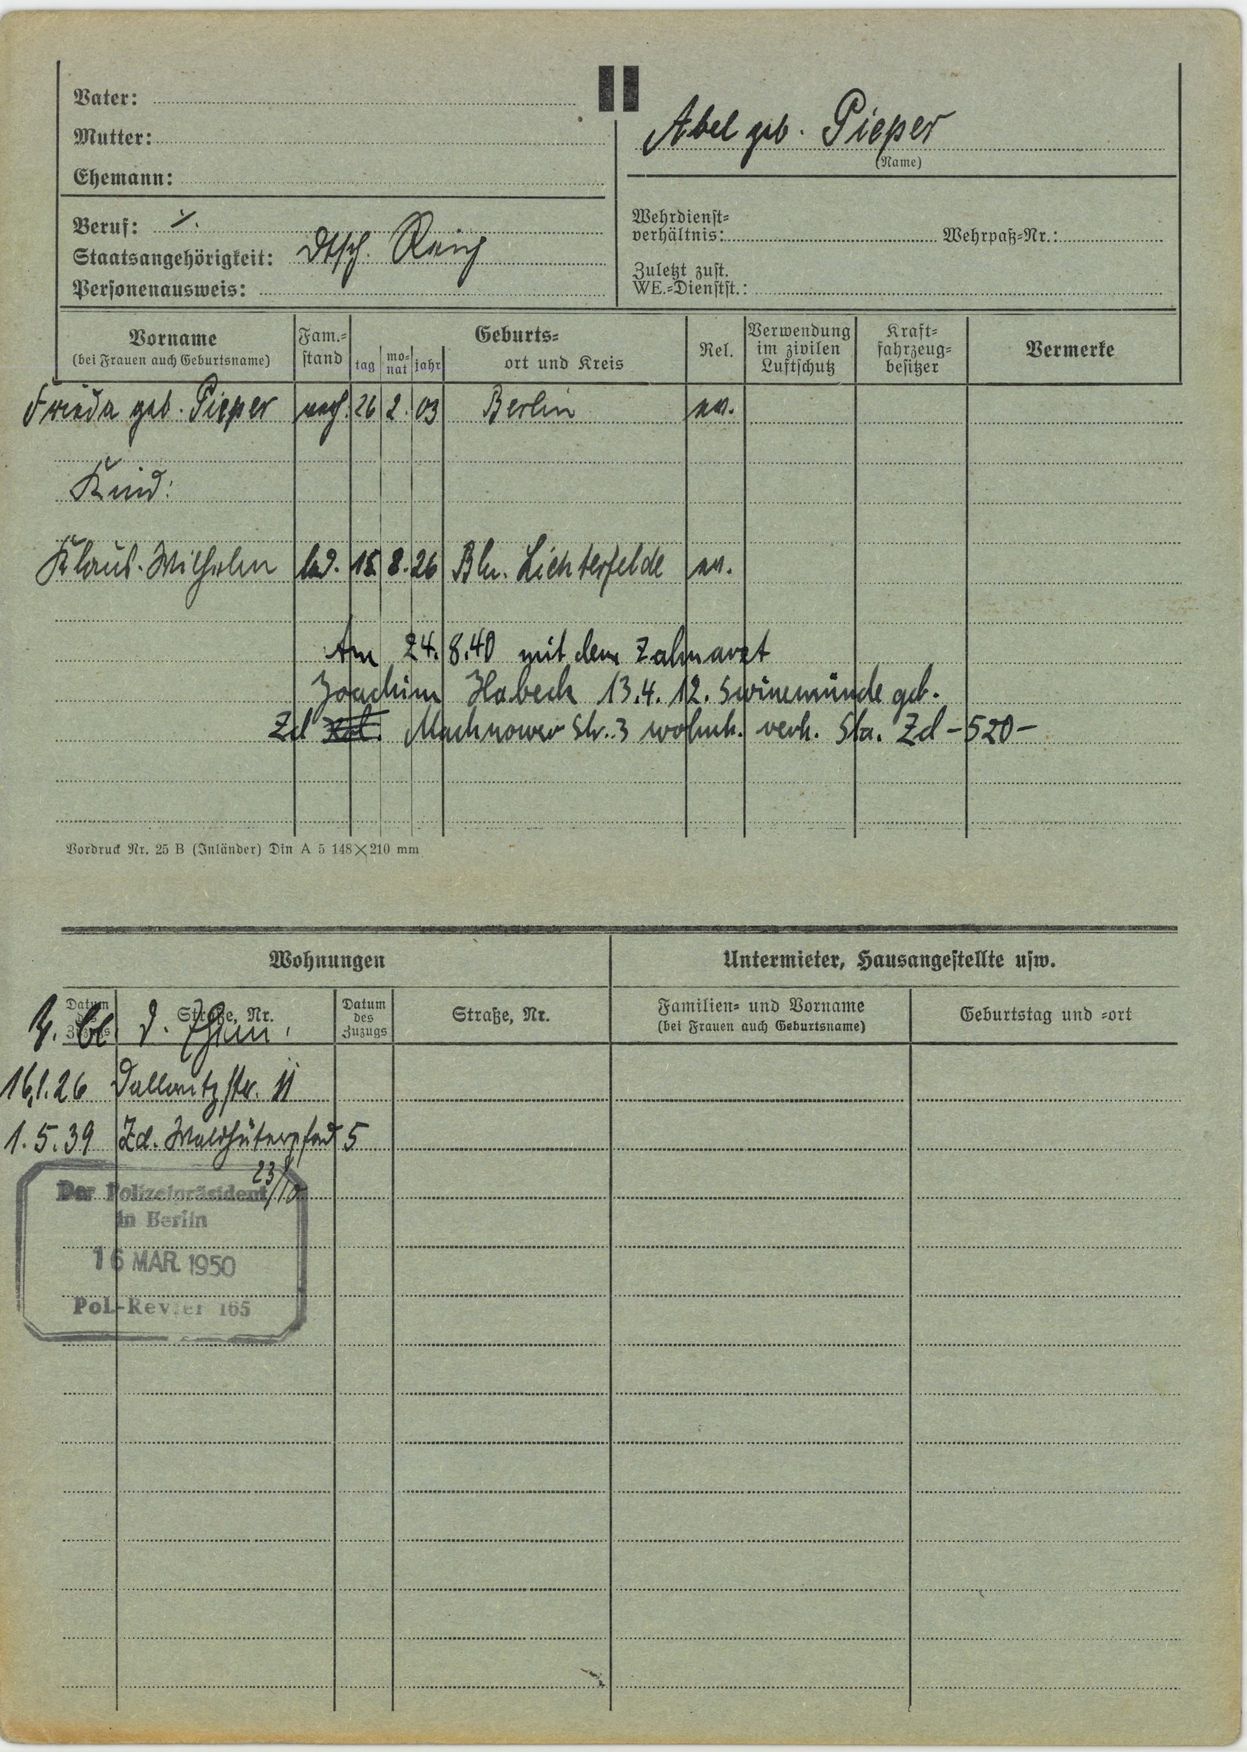
Abel geb. Pieper